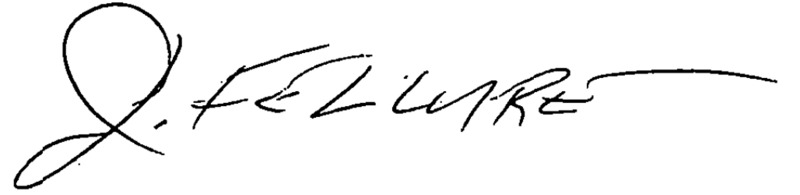
Signature of: jack fellure